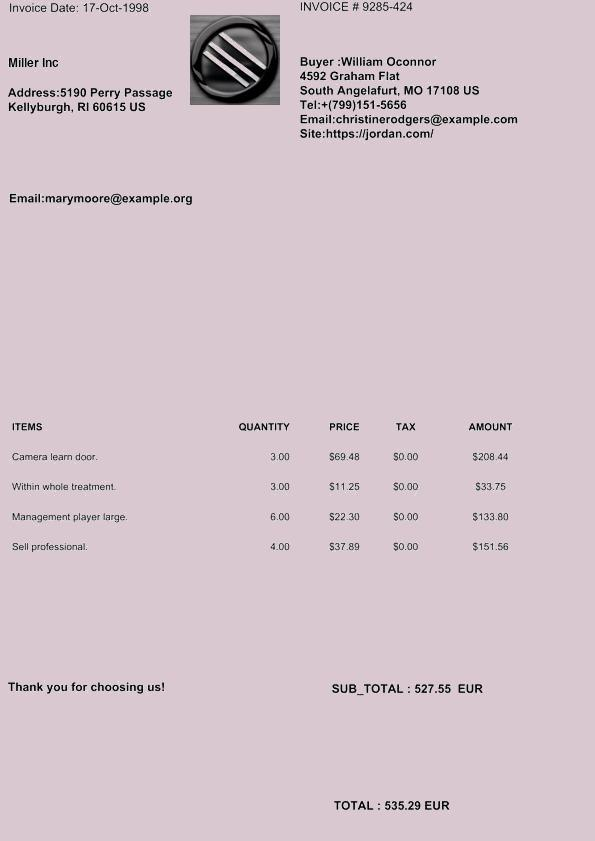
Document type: Invoice